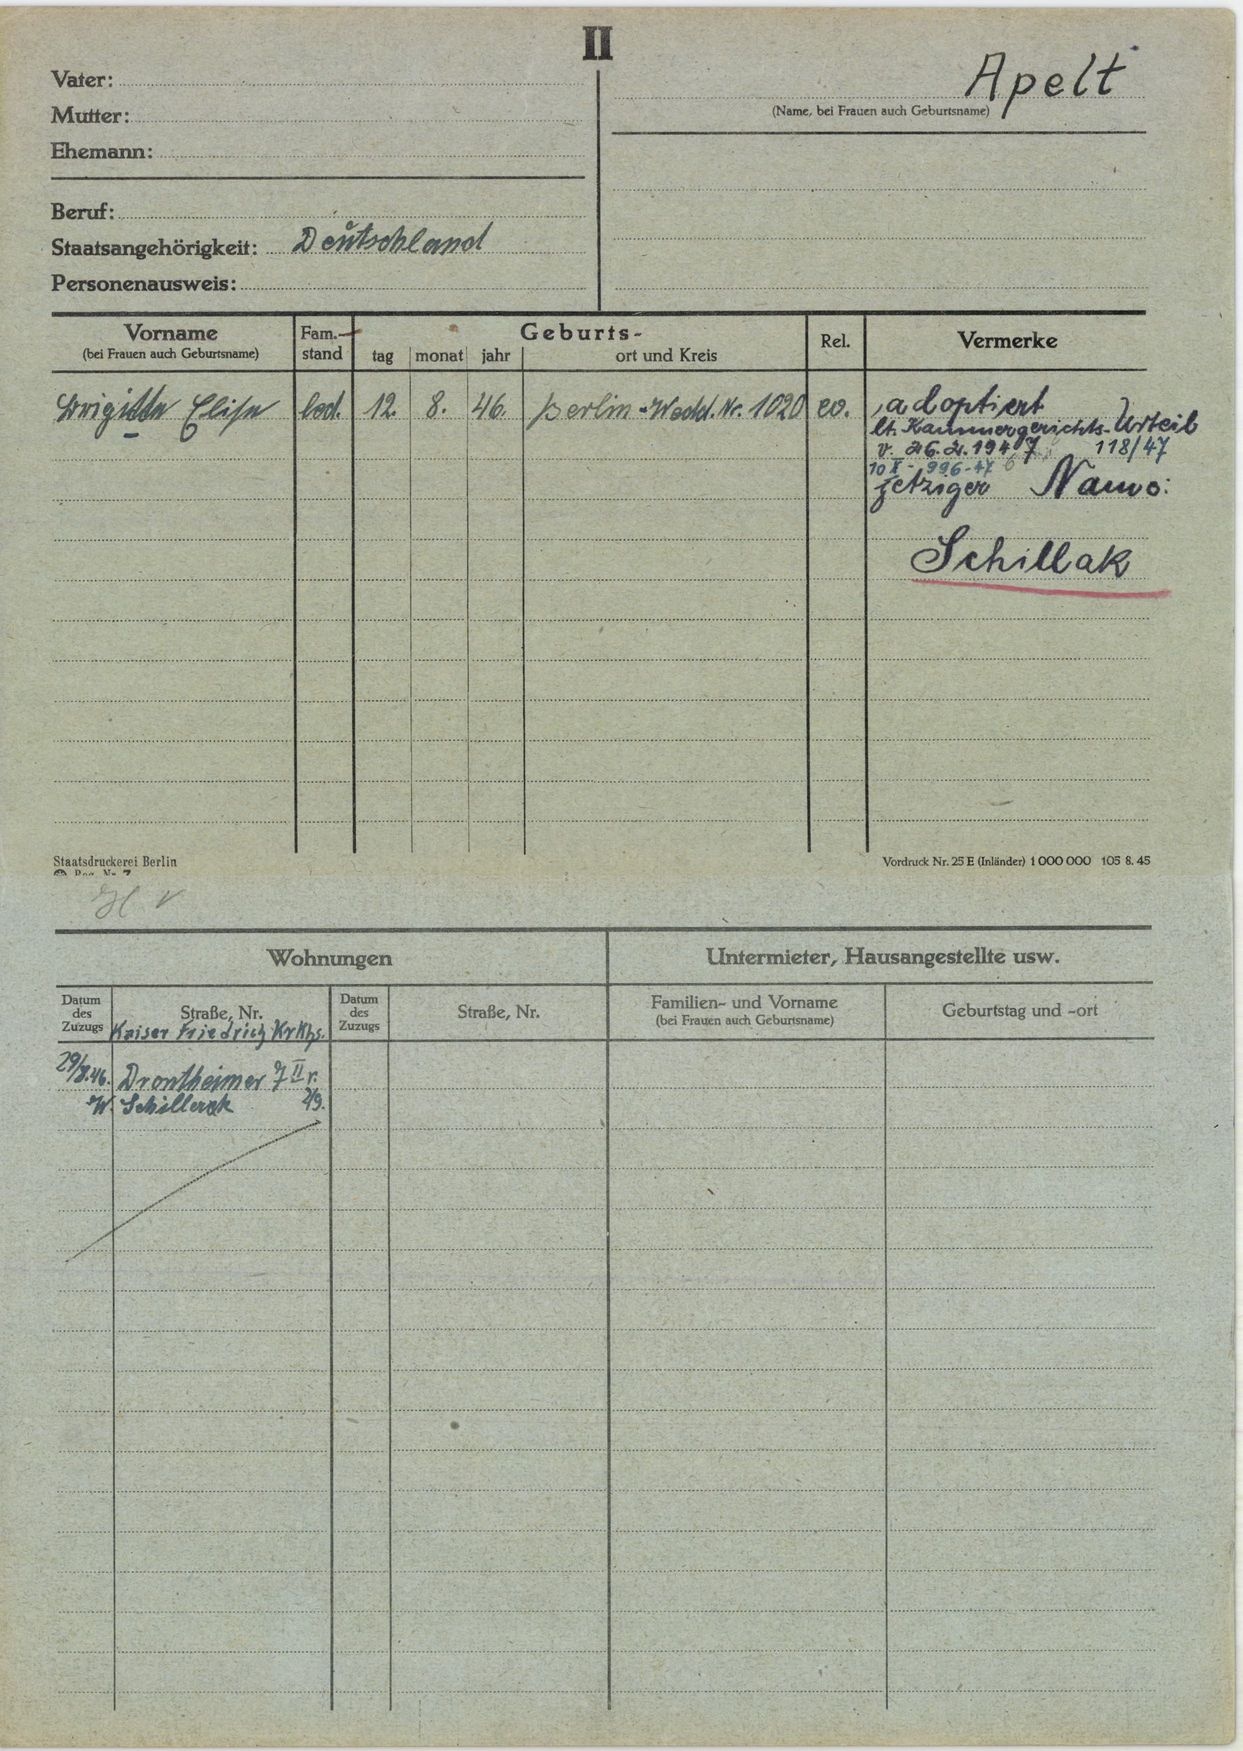
Apelt